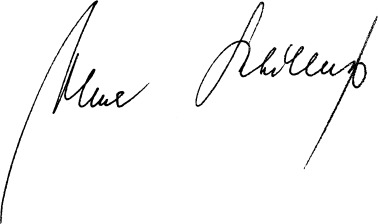
Signature of: alena schillerová